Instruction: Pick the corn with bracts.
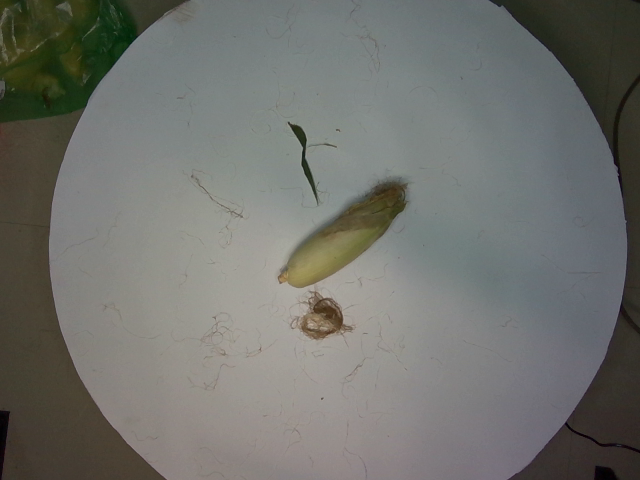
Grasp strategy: vertical